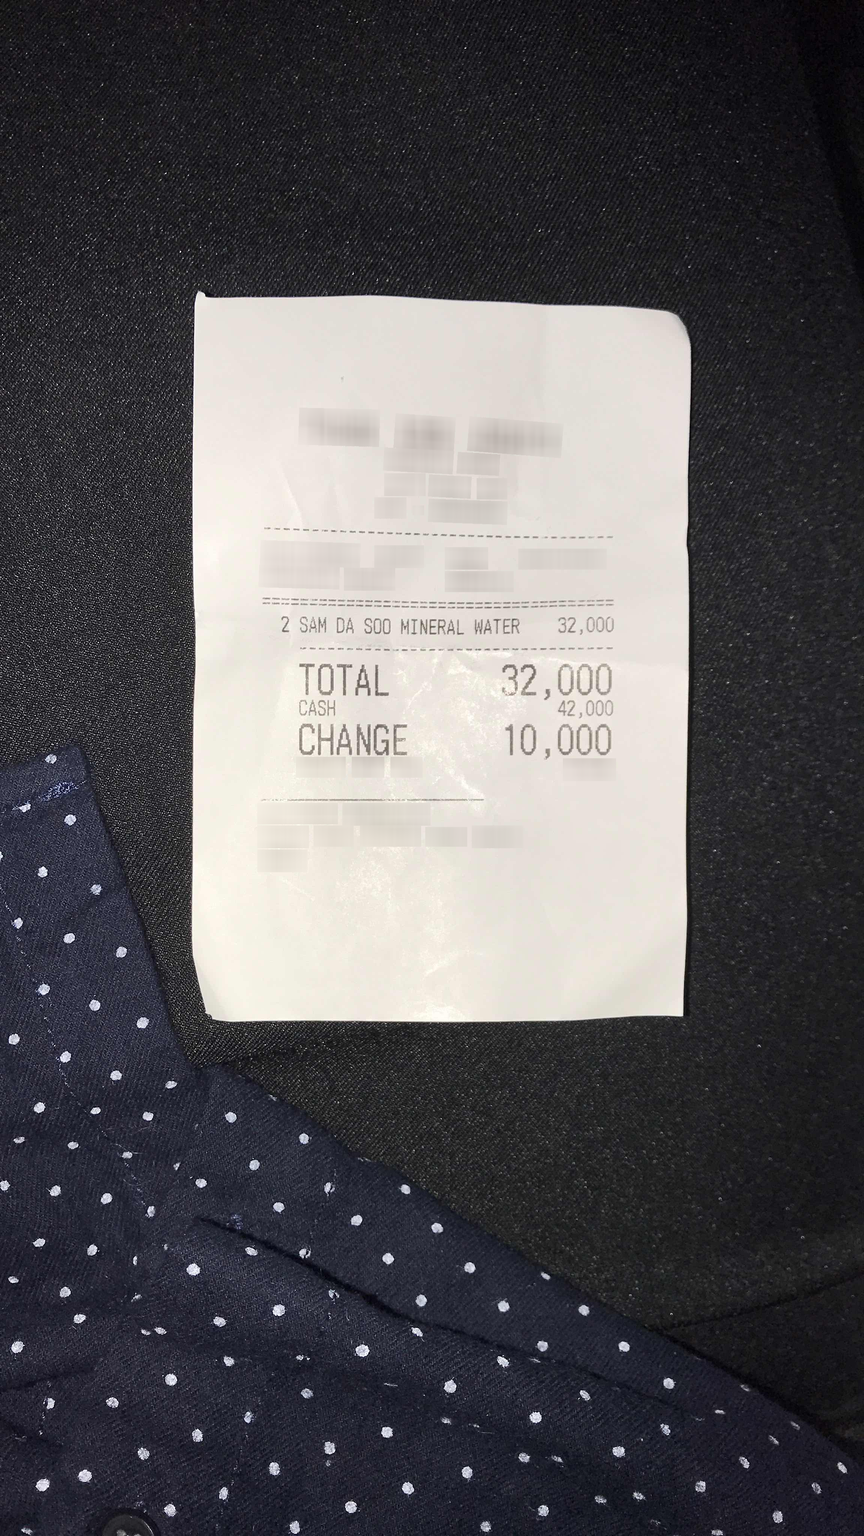
Extraction:
receipt: line_items: name: SAM DA SOO MINERAL WATER
price: 32,000
qty: 2
total: 32,000